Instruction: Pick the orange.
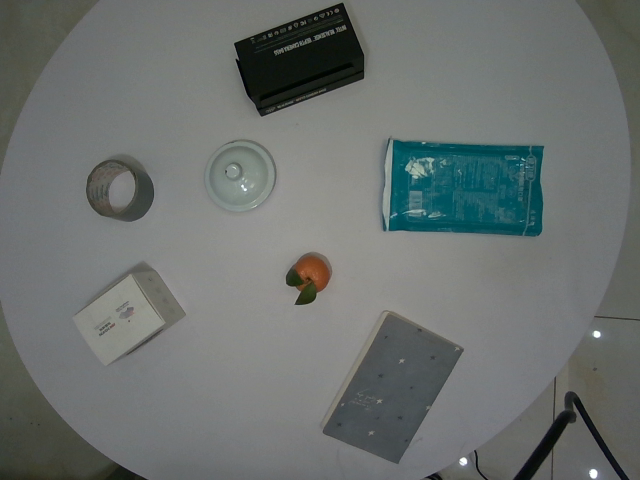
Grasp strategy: vertical